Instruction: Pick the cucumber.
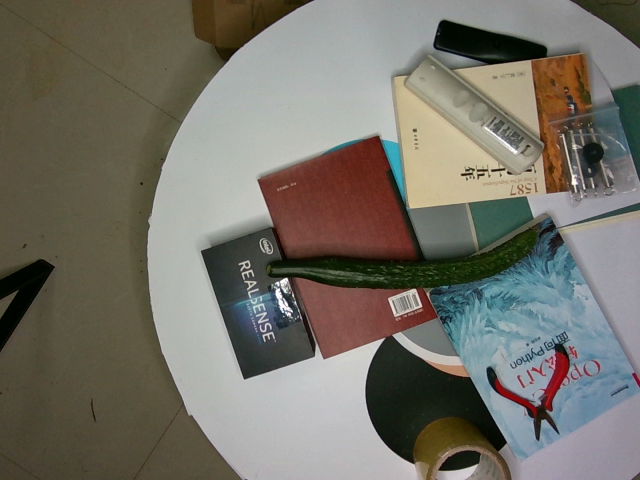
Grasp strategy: vertical